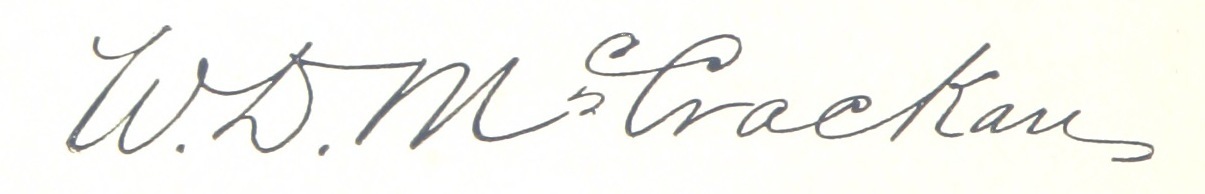
Signature of: william d mccrackan